Question: What might the diagnosis be?
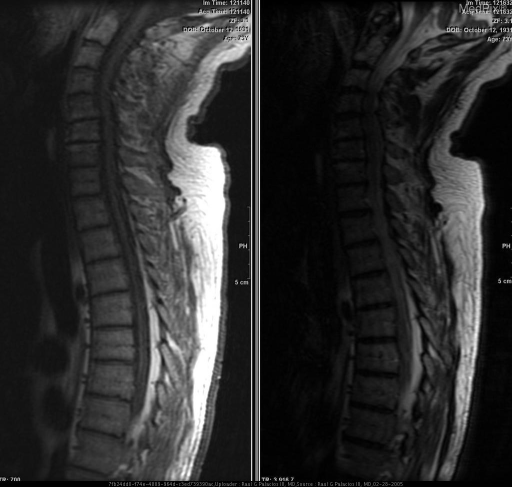
Answer: The possible diagnosis includes •  epidural lipomatosis
•  epidural spread of liposarcoma
•  extradural lipoma.